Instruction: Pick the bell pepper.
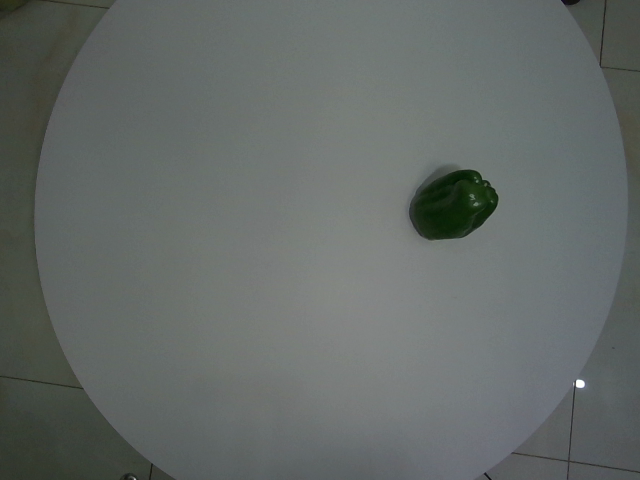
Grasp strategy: vertical